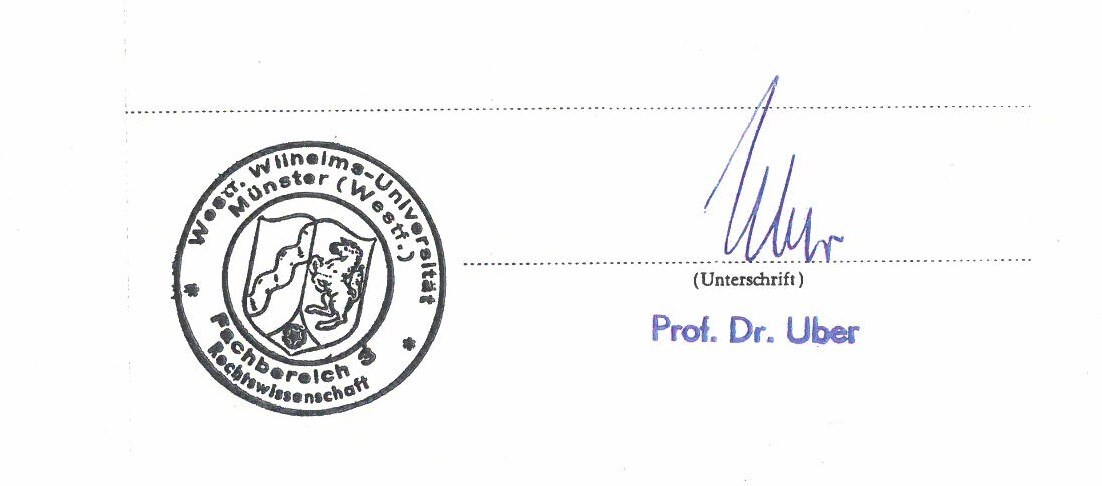
Signature of: giesbert uber